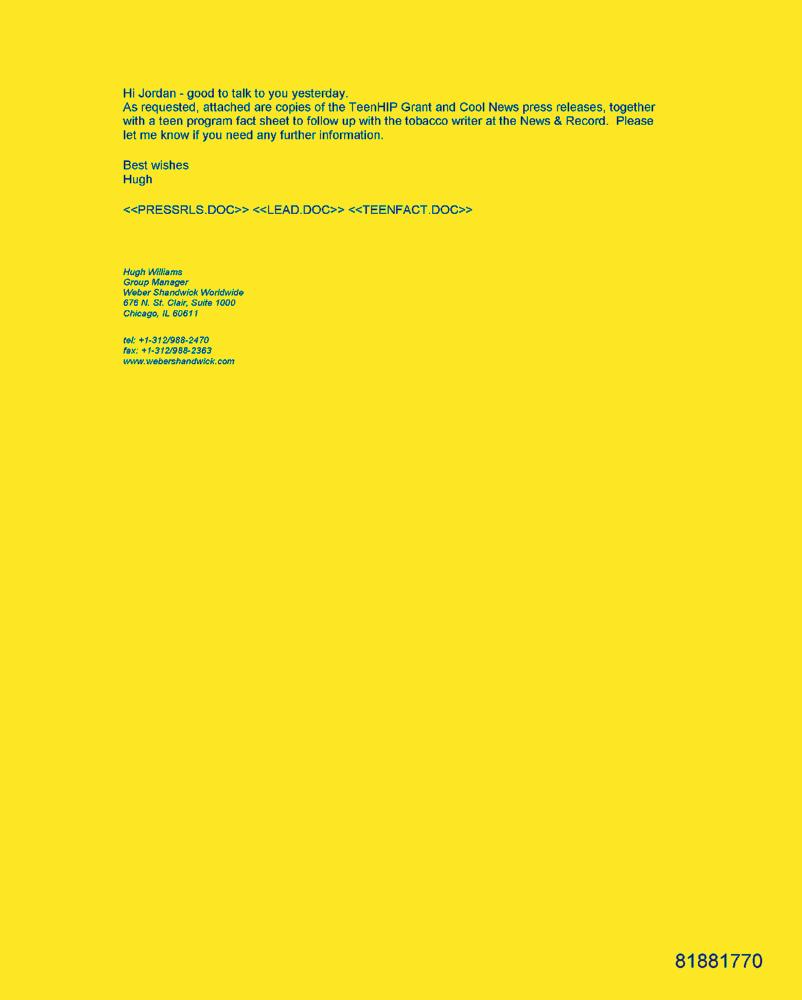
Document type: Letter-Doc